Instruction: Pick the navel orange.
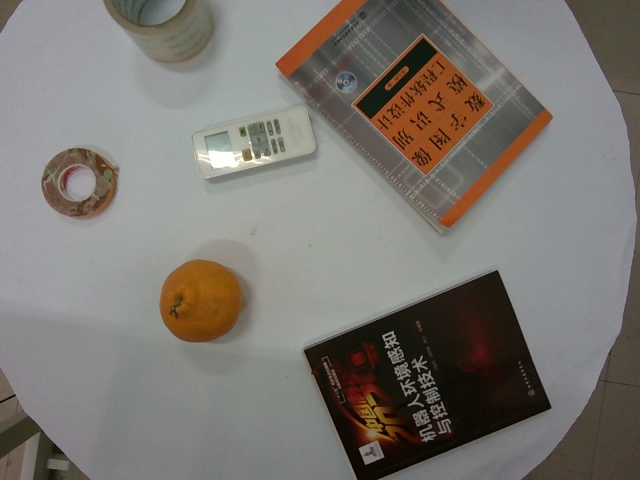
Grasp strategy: vertical